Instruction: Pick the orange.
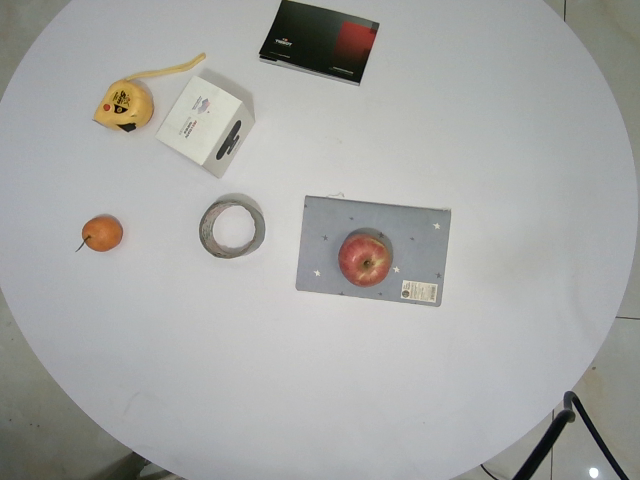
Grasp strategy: vertical